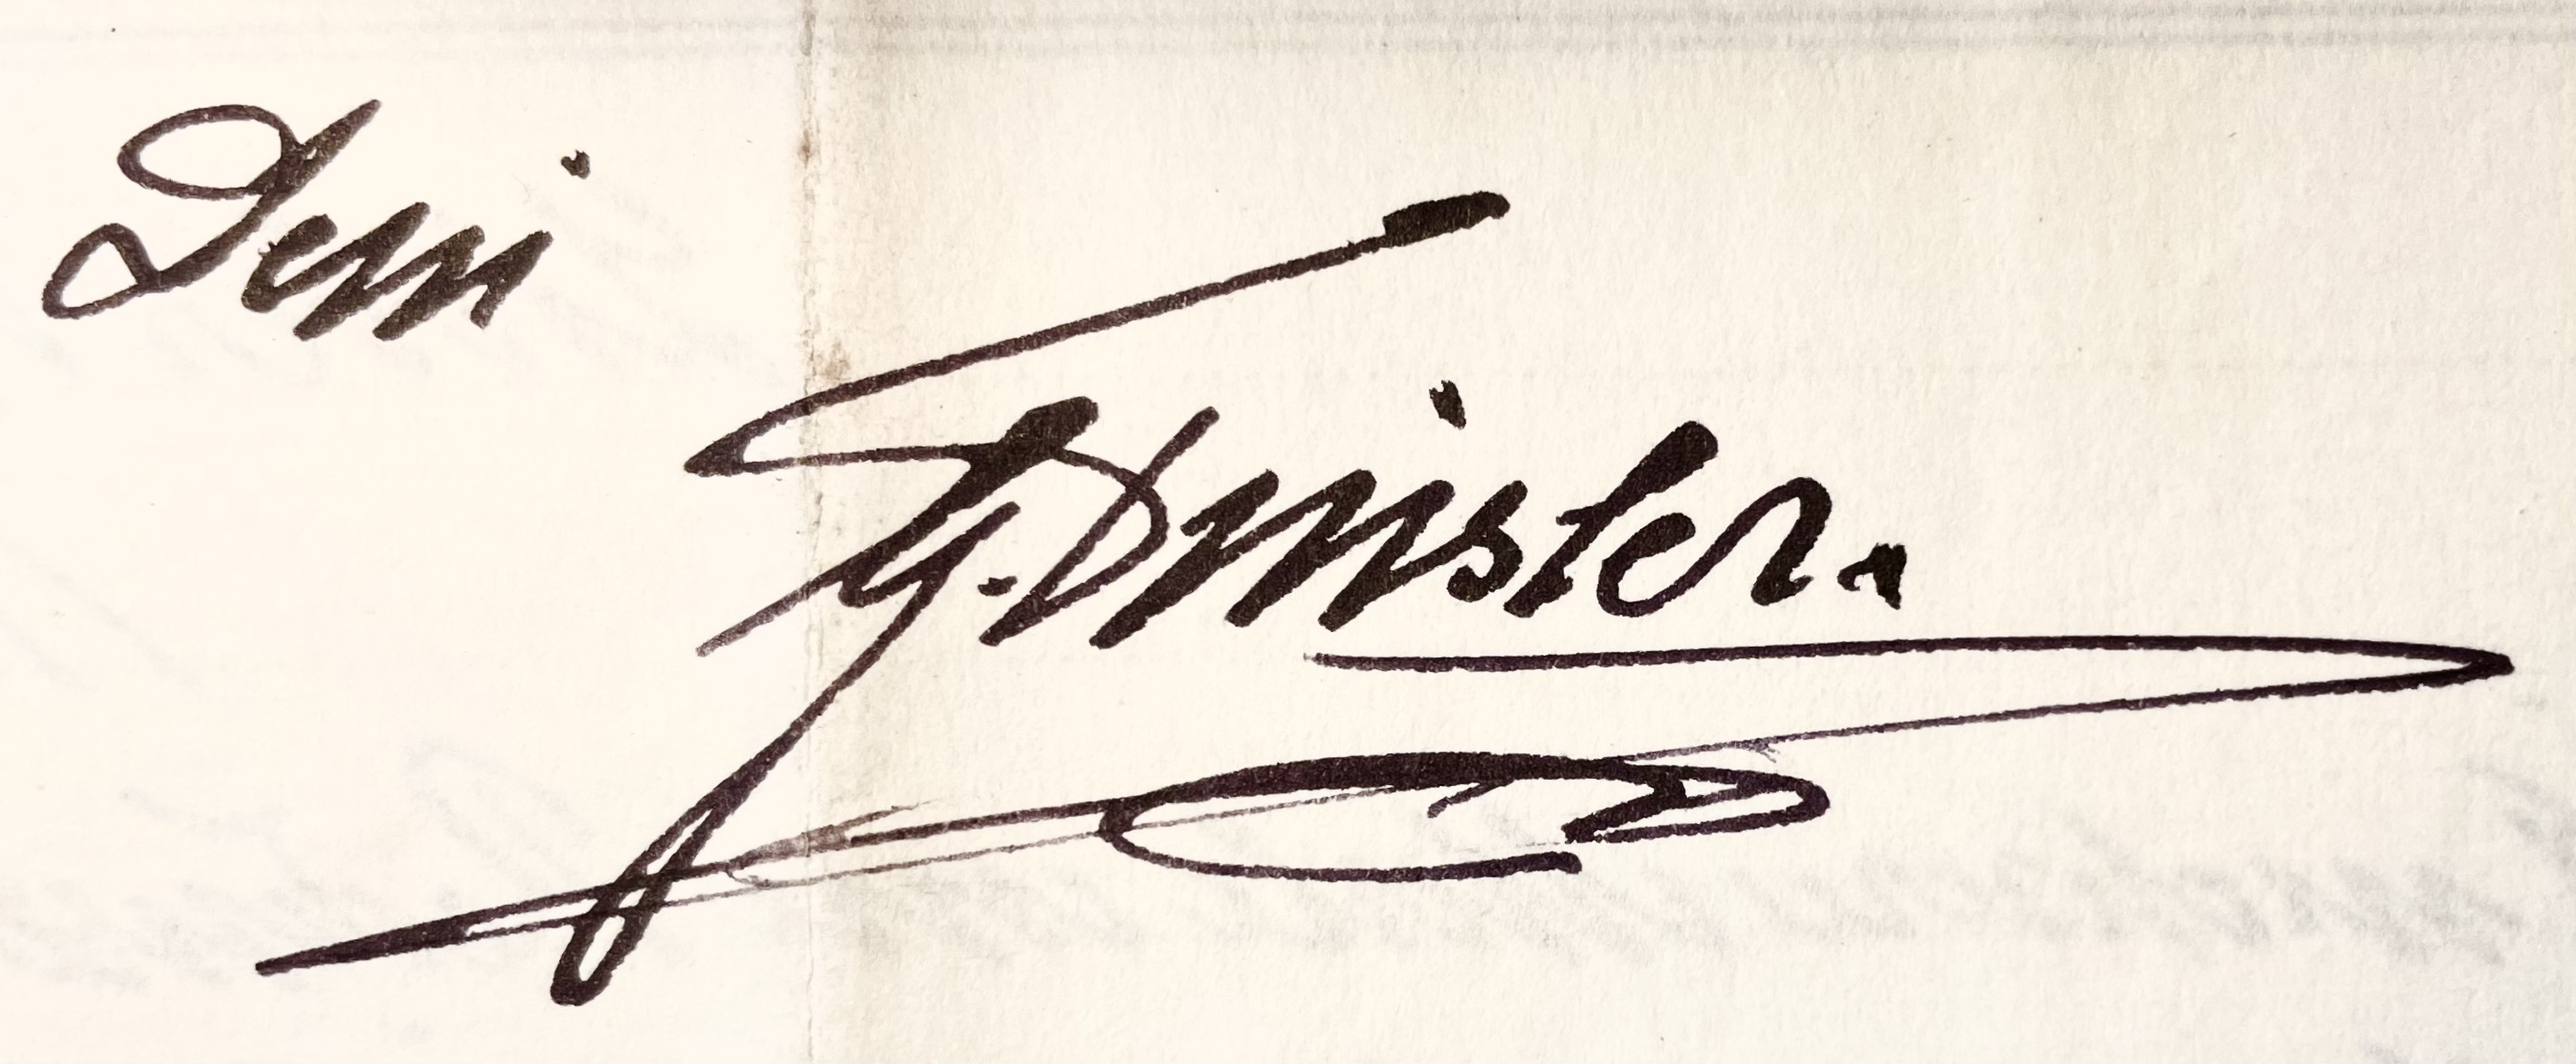
Signature of: georg finsler